Question: What is the suspected problem?
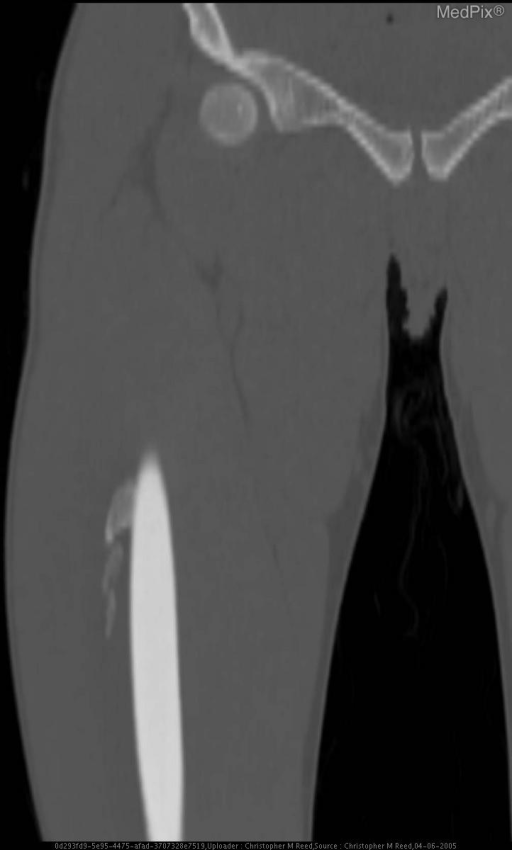
Answer: The findings suggest Irregular soft tissue calcification is seen adjacent to the lateral aspect of the mid right femur, underlying site of known prior trauma and now-palpable soft tissue mass. Cortical contiguity is uncertain. Additionally, there is curvilinear extension of the posteromedial mid right femoral cortex consistent with a chronic tug lesion of the thigh adductors.. Cortically based calcification extends toward adjacent myositis ossificans, without medullary contiguity. There is no cortical destruction.. The patient might have a history of 24 year old male with history of blunt trauma to right thigh, presents with palpable soft tissue mass at site of injury..